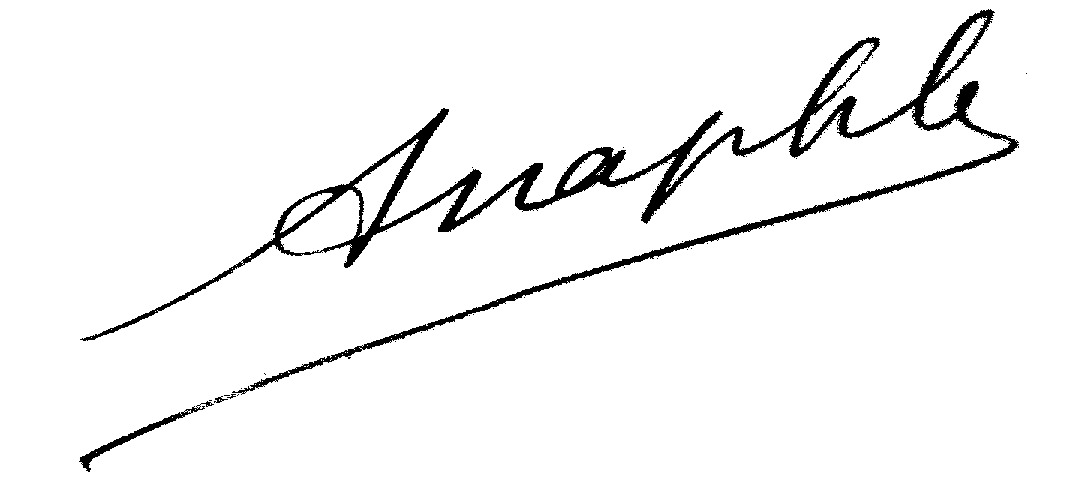
Signature of: andré naphle